Patient: Male, age 65
A 65-year-old Japanese man presented with right pleural effusion during follow-up after percutaneous coronary intervention for angina pectoris. He was asymptomatic. Smoking history was 50 cigarettes/day for 30 years. No allergic history or family history of tuberculosis infection was elicited. The patient was employed in clerical work, with no exposure to asbestos.
On physical examination, temperature was 36.4  C, blood pressure was 117/65 mmHg, pulse rate was 54 beats/min, respiratory rate was 18 breaths/min, and peripheral oxygen saturation was 98% in ambient air. Lung sounds on auscultation were diminished in the lower right lung field. No articular findings, rash, or swelling of the salivary or lacrimal glands were identified. According to the laboratory data, C-reactive protein (CRP) was 1.08 mg/dl, IgG was 2183 mg/dl, IgG4 was 299 mg/dl, soluble interleukin-2 receptor was 956 U/ml, and negative results were obtained for various autoantibodies, tumor markers, and the interferon-gamma release test (QuantiFERON TB; QIAGEN, Hilden, Germany) (Table 1).
Chest X-ray showed right pleural effusion (Fig. 1A). Contrast-enhanced chest CT showed right pleural thickening, pleural effusion, mediastinal lymph node enlargement, periaortitis of the abdomen and perivertebritis (Fig. 2). FDG-PET-CT showed that maximum standardized uptake value (SUVmax) at these sites was 4-6. SUVmax was 2.17 at the pleura (Fig. 3). Echocardiography revealed left and right atrial dilation, estimated right ventricular pressure was 36.7 mmHg, although ejection fraction was good, and no valvular disease or synergy was evident. Thoracentesis showed a brownish, lymphocyte-predominant pleural exudate with high levels of ADA, IgG, and IgG4 (Table 2).
Smears, cultures and polymerase chain reaction (PCR) tests for tuberculosis and Mycobacterium avium complex all yielded negative results. Cytology was defined as Class II with lymphocytes and plasma cells predominating (Table 2). On thoracoscopy under local anesthesia, thoracoscopic findings revealed no pleural adhesion. Parietal pleura showed white and dense granular lesions (Fig. 4A). Pleural thickness showed mild and white with partly hypervascularization and redness in the cupula and lateral (Fig. 4A). Using narrow-band imaging, distention of capillaries were revealed among dense granular lesions (Fig. 4B). Visceral pleura showed no abnormalities. We obtained these granular lesions in the lateral. These findings were referred to the standardized description of thoracoscopic findings in Japan. Pleural biopsy specimens showed infiltration of inflammatory cells with tiny lymphocytes and fibrosis. The ratio of IgG4-to IgG-positive plasma cells (IgG4/IgG) was 22.4%, and 10 IgG4-positive cells were seen on a high-power field (HPF) (Fig. 5A). Transbronchial needle aspiration of a subcarinal lymph node on endobronchial ultrasonic bronchoscopy showed inflammatory cell infiltration with both small and large lymphocytes, and some plasma cells. IgG4/IgG could not be evaluated (Fig. 5B). A cell block of pleural effusion suggested that IgG4/IgG was about 50% (Fig. 5C). No obliterative phlebitis or storiform fibrosis was identified. No granulomas or acid-fast bacteria were evident from any biopsy specimens. According to the comprehensive diagnostic criteria for IgG4-RD proposed in 2001, this case would be classed as "possible IgG4-RD". On the other hand, this case did not meet the diagnostic criteria for definitive IgG4-RRD. Since no findings specific for tuberculosis or rheumatoid arthritis were identified, we clinically diagnosed IgG4-RD with pleural effusion.
After we initiated PSL at 40 mg/day (0.6 mg/kg/day), pleural effusion was improved. The dose of PSL was gradually tapered every 2 weeks. As of the time of writing, we are continuing to administer PSL at 2.5 mg/day with no apparent recurrence (Fig. 1B). This responsiveness to PSL supported the diagnosis of IgG4-RD. Based on the 2019 classification criteria for IgG4-RD in the United States, this case met the inclusion criteria, and did not meet any exclusion criteria. Total score for inclusion was 35 points, over the 20 needed for diagnosis of IgG4-RD. We finally diagnosed IgG4-RD with pleural effusion.
Keywords: adenosine deaminase, igg4-related disease, pet-ct, pleural effusion, thoracoscopy
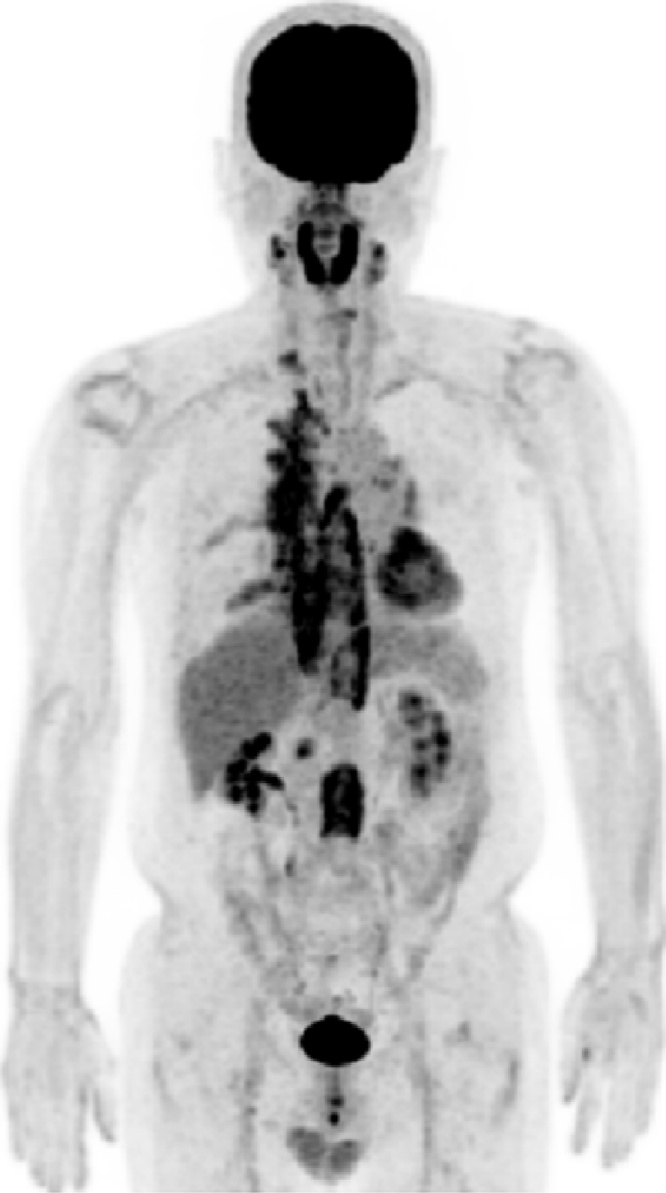
Image caption: 18F-fluorodeoxyglucose PET-CT showed that mediastinal lymph node, periaortic, and prevertebral maximum standardized uptake value (SUVmax) was 4-6. SUVmax was 2.17 at the pleura.